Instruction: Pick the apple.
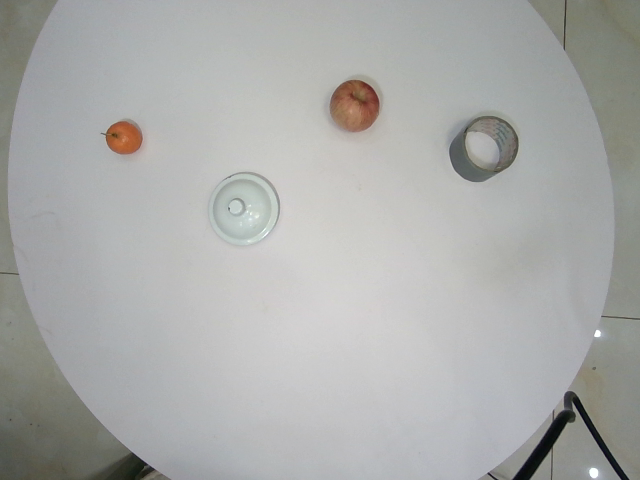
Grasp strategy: vertical